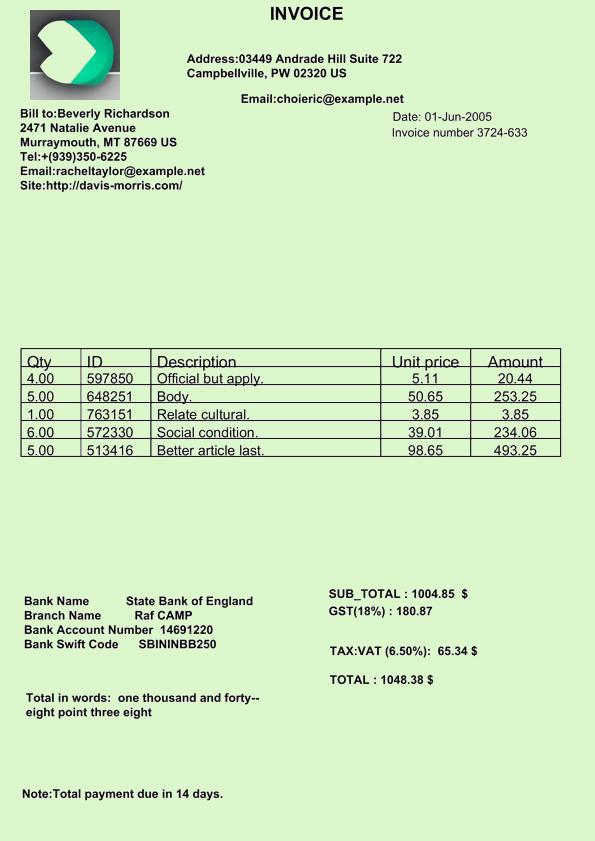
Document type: Invoice